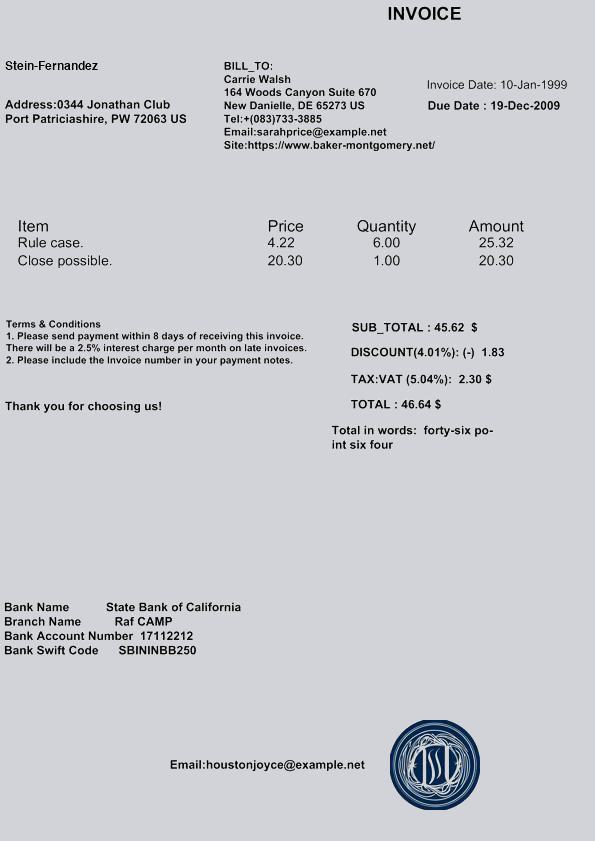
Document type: Invoice